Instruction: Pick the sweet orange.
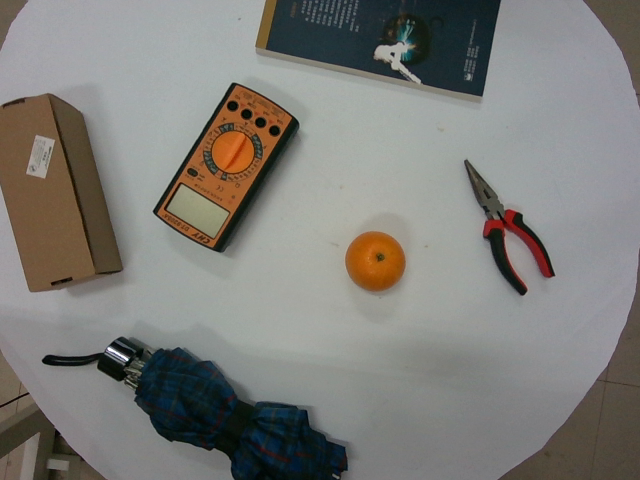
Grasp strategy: vertical